Please extract the written amount, numerical amount, recipient's name, date on the cheque, and the bank's name from the image.
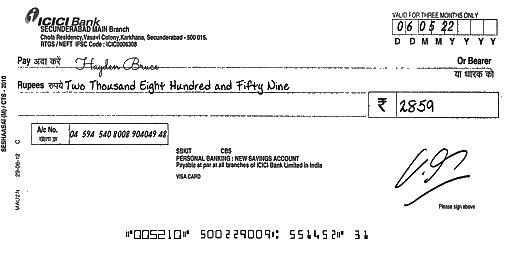
amt_in_words: Two Thousand Eight Hundred and Fifty Nine
amt_in_figures: 2859
payee_name: Hayden Bruce
bank_name: ICICI Bank
cheque_date: 06/05/22